Can you pull out the amount in words, numerical amount, payee's name, date of the cheque, and the bank's name from the image?
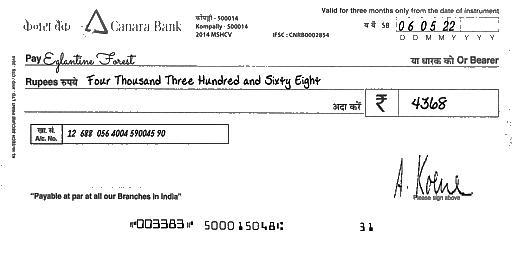
amt_in_words: Four Thousand Three Hundred and Sixty Eight
amt_in_figures: 4368
payee_name: Eglantine Forest
bank_name: Canara Bank
cheque_date: 06/05/22